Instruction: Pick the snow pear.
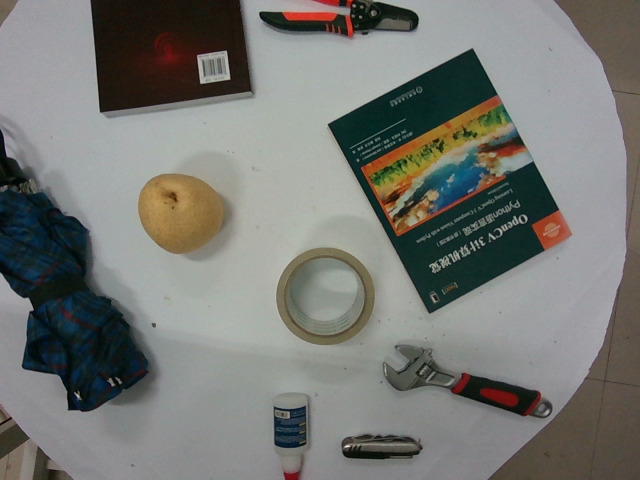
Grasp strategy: vertical